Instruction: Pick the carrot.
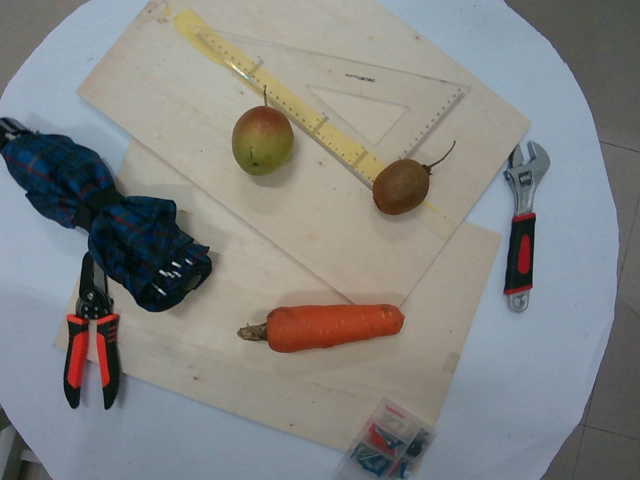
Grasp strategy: vertical